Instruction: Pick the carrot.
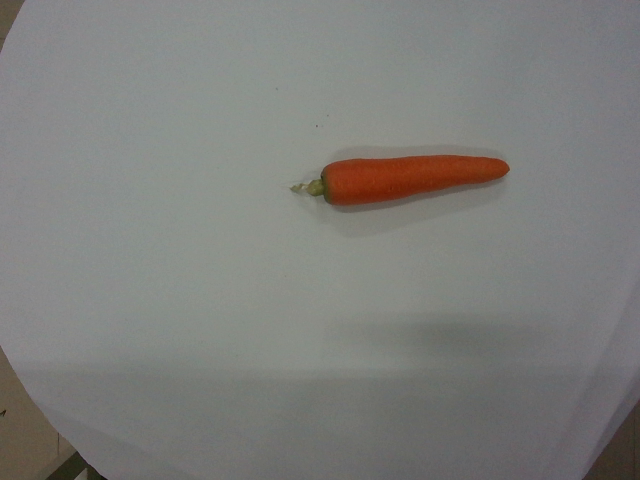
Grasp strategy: vertical